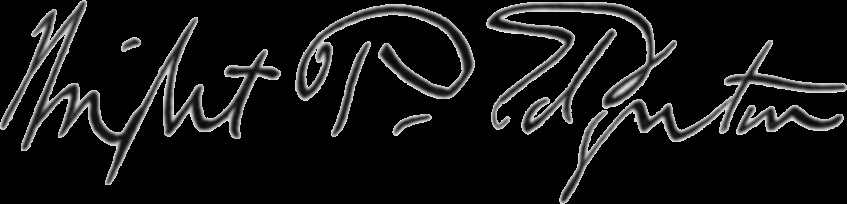
Signature of: wright p edgerton